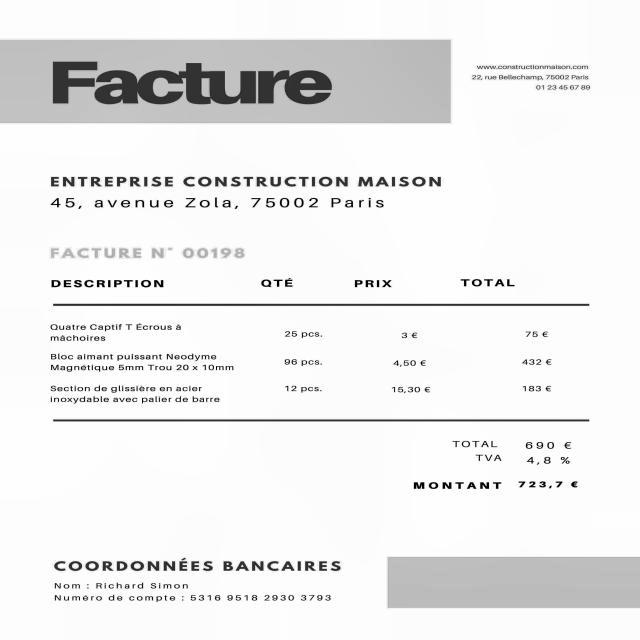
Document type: Invoice